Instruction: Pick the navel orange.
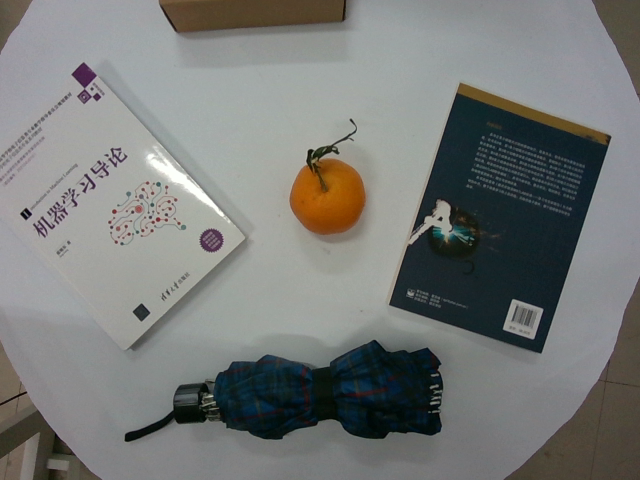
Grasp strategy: vertical